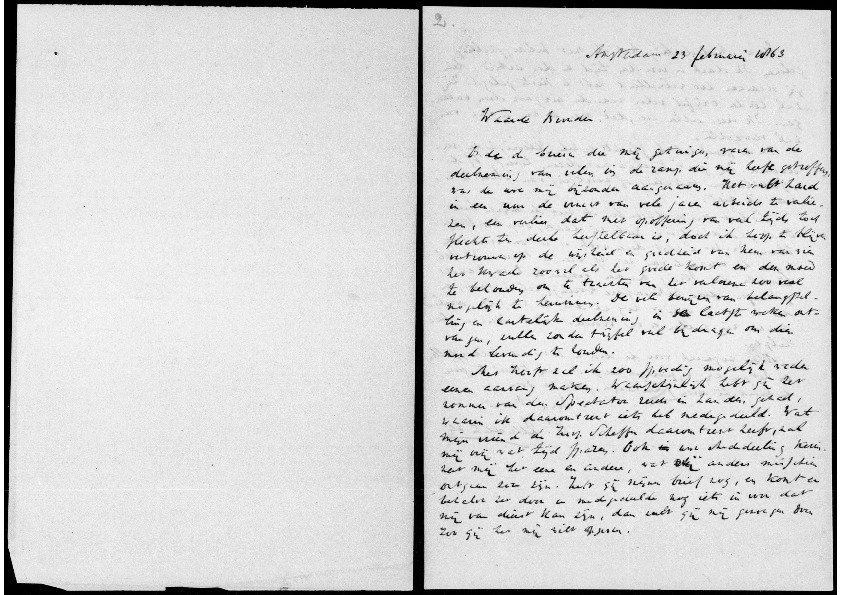
Signature of: pieter leendertz 2